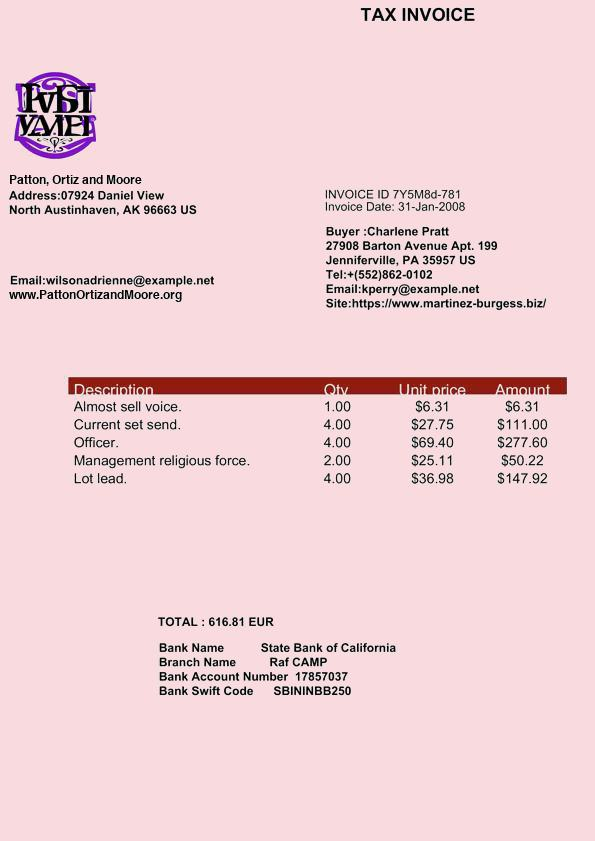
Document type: Invoice